Question: What is the earliest payment due date mentioned in the document?
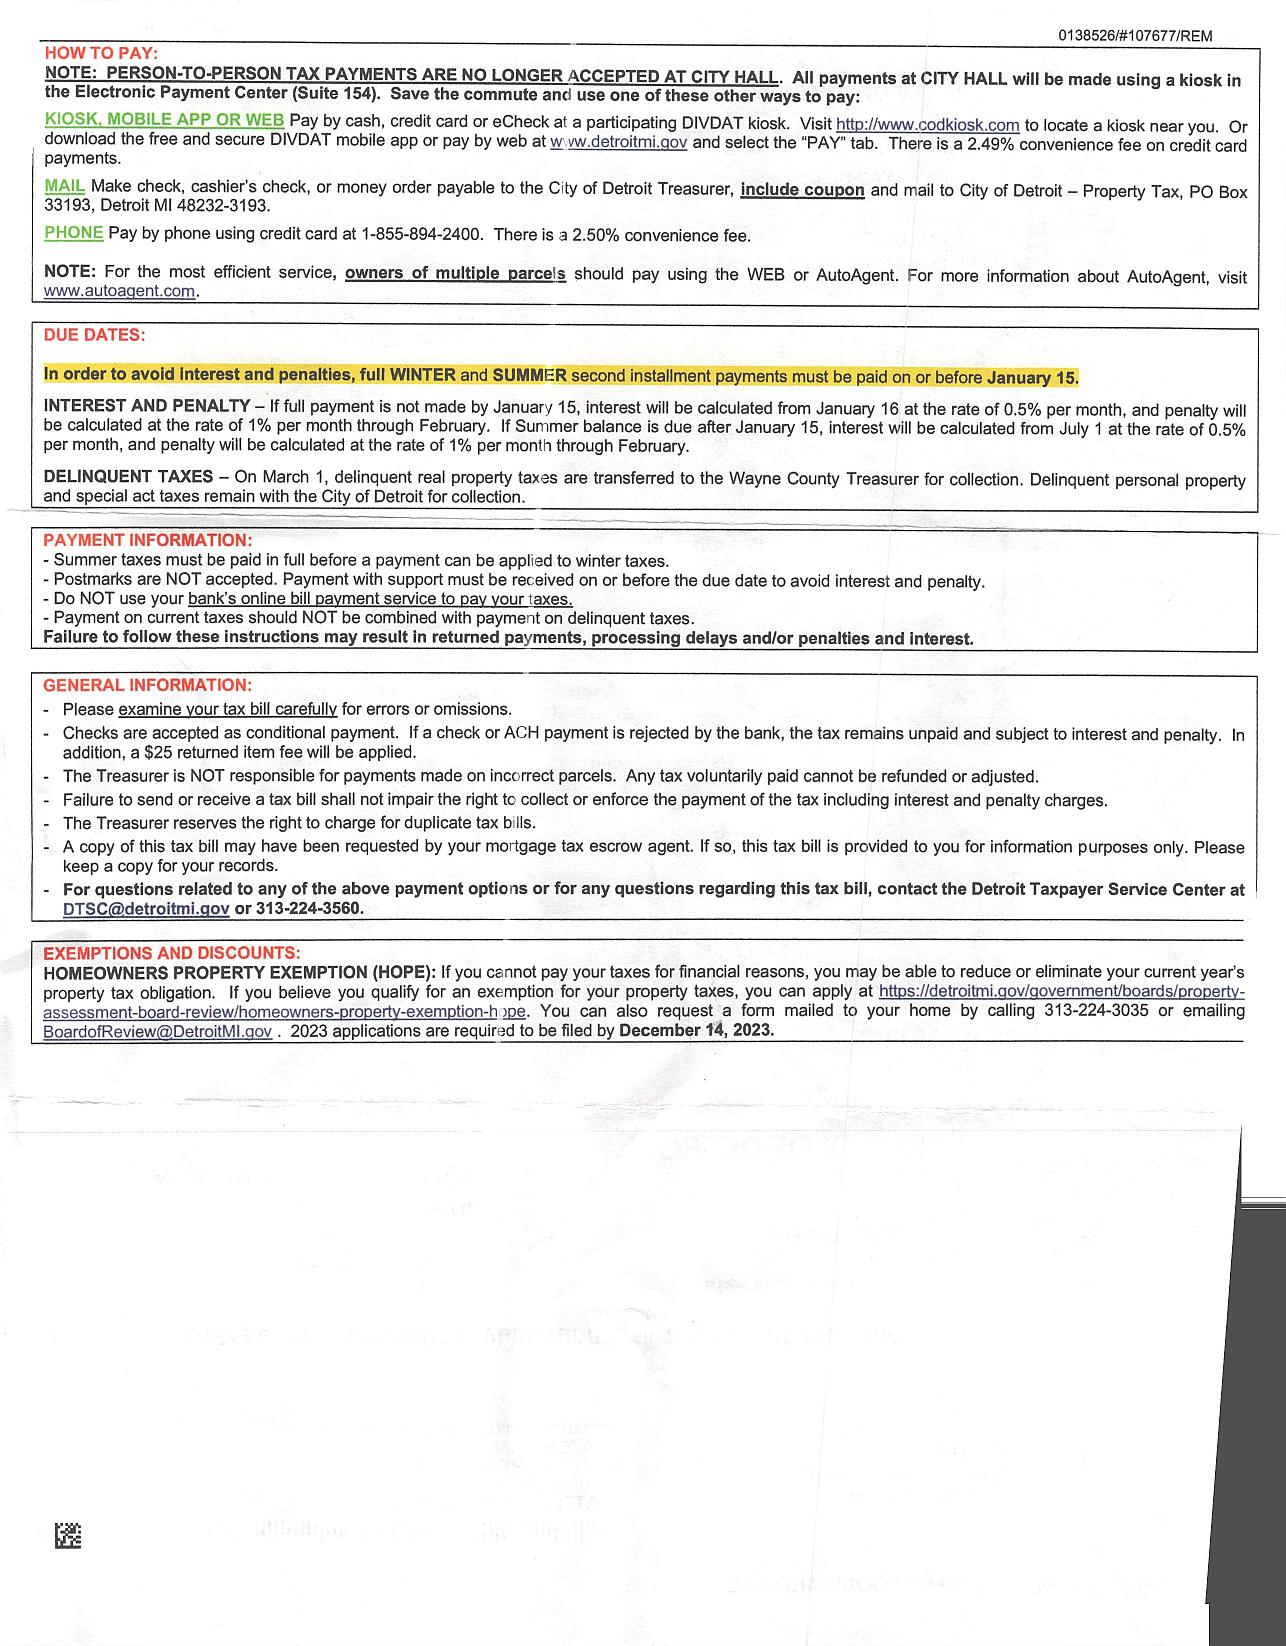
Answer: "15-Jan"